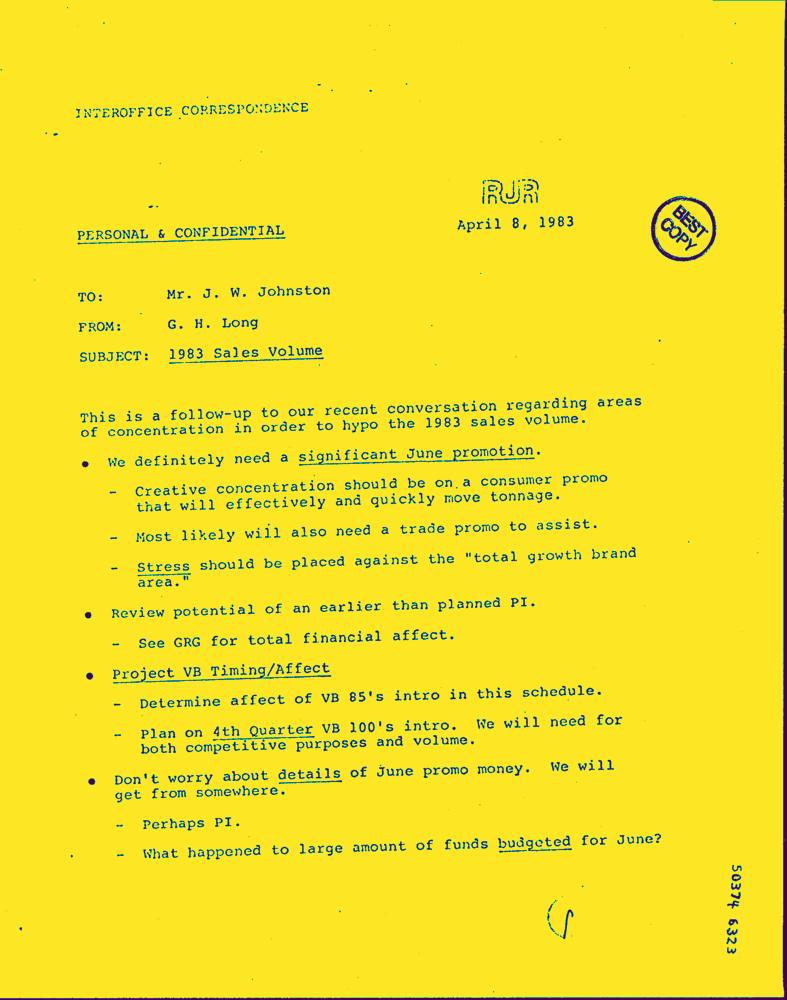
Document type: Letter-Doc